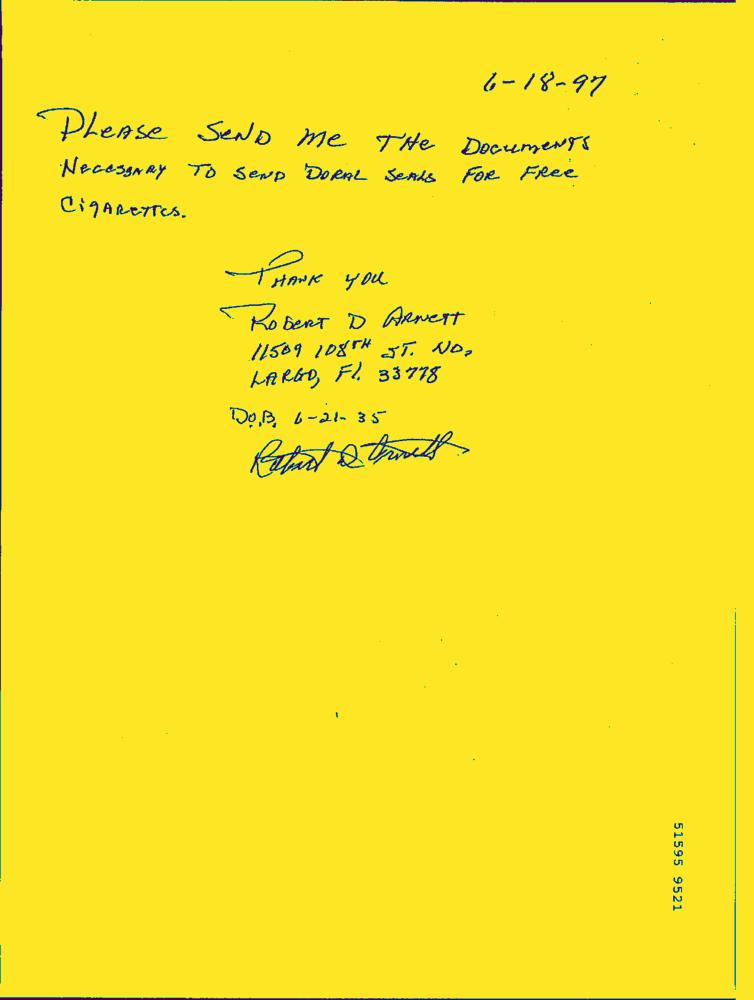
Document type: Hand-Written